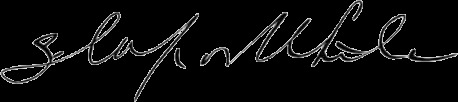
Signature of: stanford white